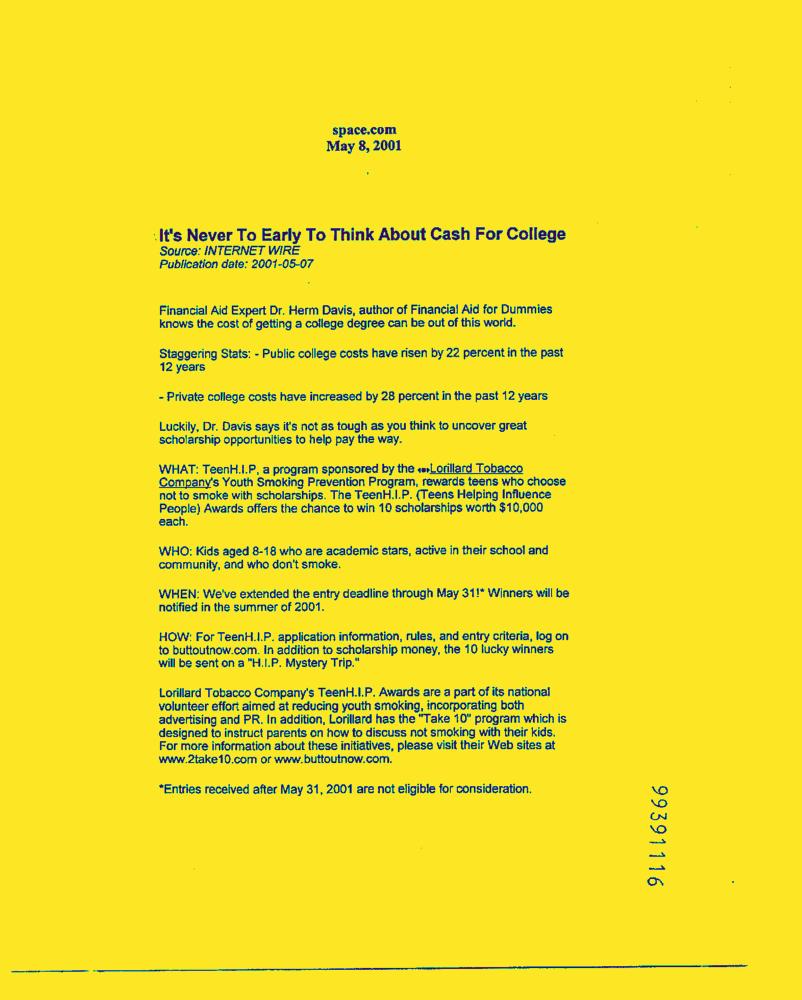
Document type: News-Article